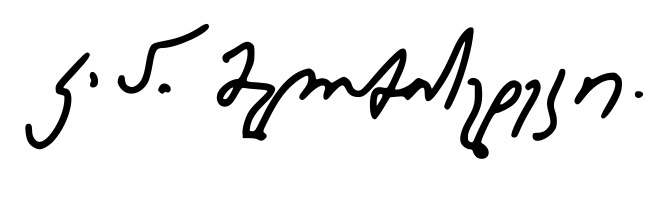
Signature of: melchizedek iii of georgia